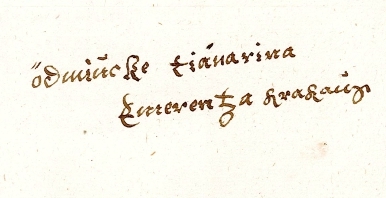
Signature of: emerentia krakow